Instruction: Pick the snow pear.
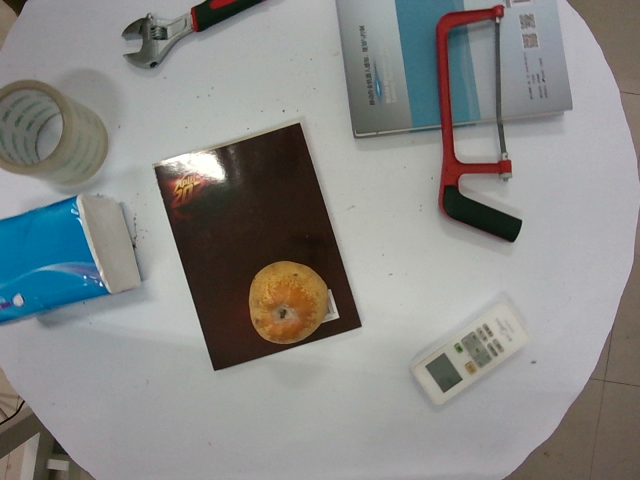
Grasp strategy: vertical